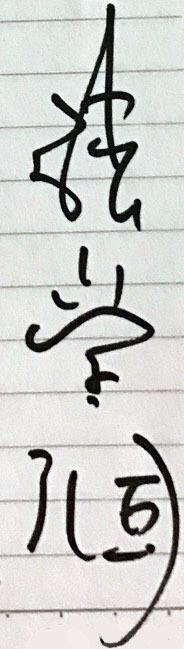
Signature of: cheung hok yun